Question: What is the potential diagnosis?
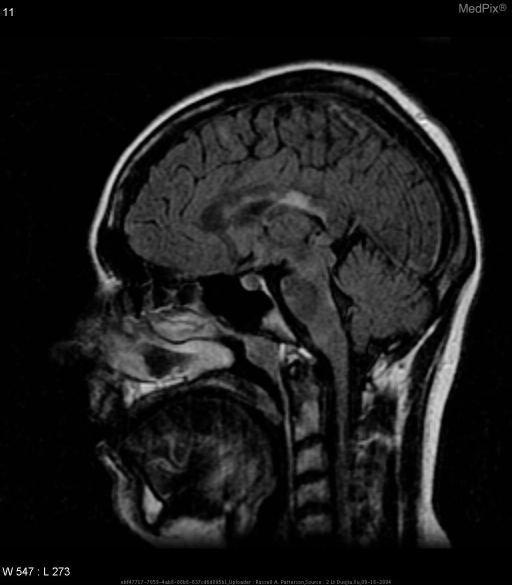
Answer: The possible diagnosis includes 1.  Cerebral autosomal dominant arteriopathy with subcortical infarct (CADASIL)
2.  Lyme disease
3.  Central nervous system vasculitis
4.  Multiple Sclerosis
5. ADEM (Acute Disseminated Encephalomyelitis.